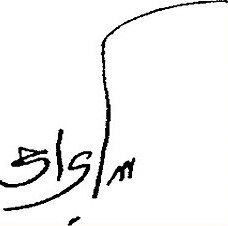
Signature of: mehdi yarrahi